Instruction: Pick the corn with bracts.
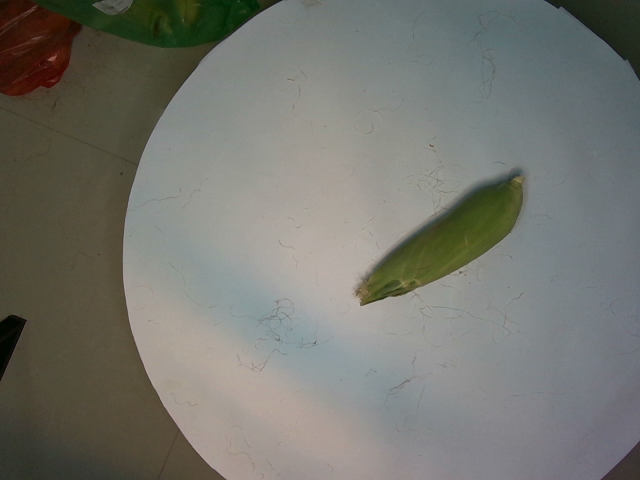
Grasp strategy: vertical